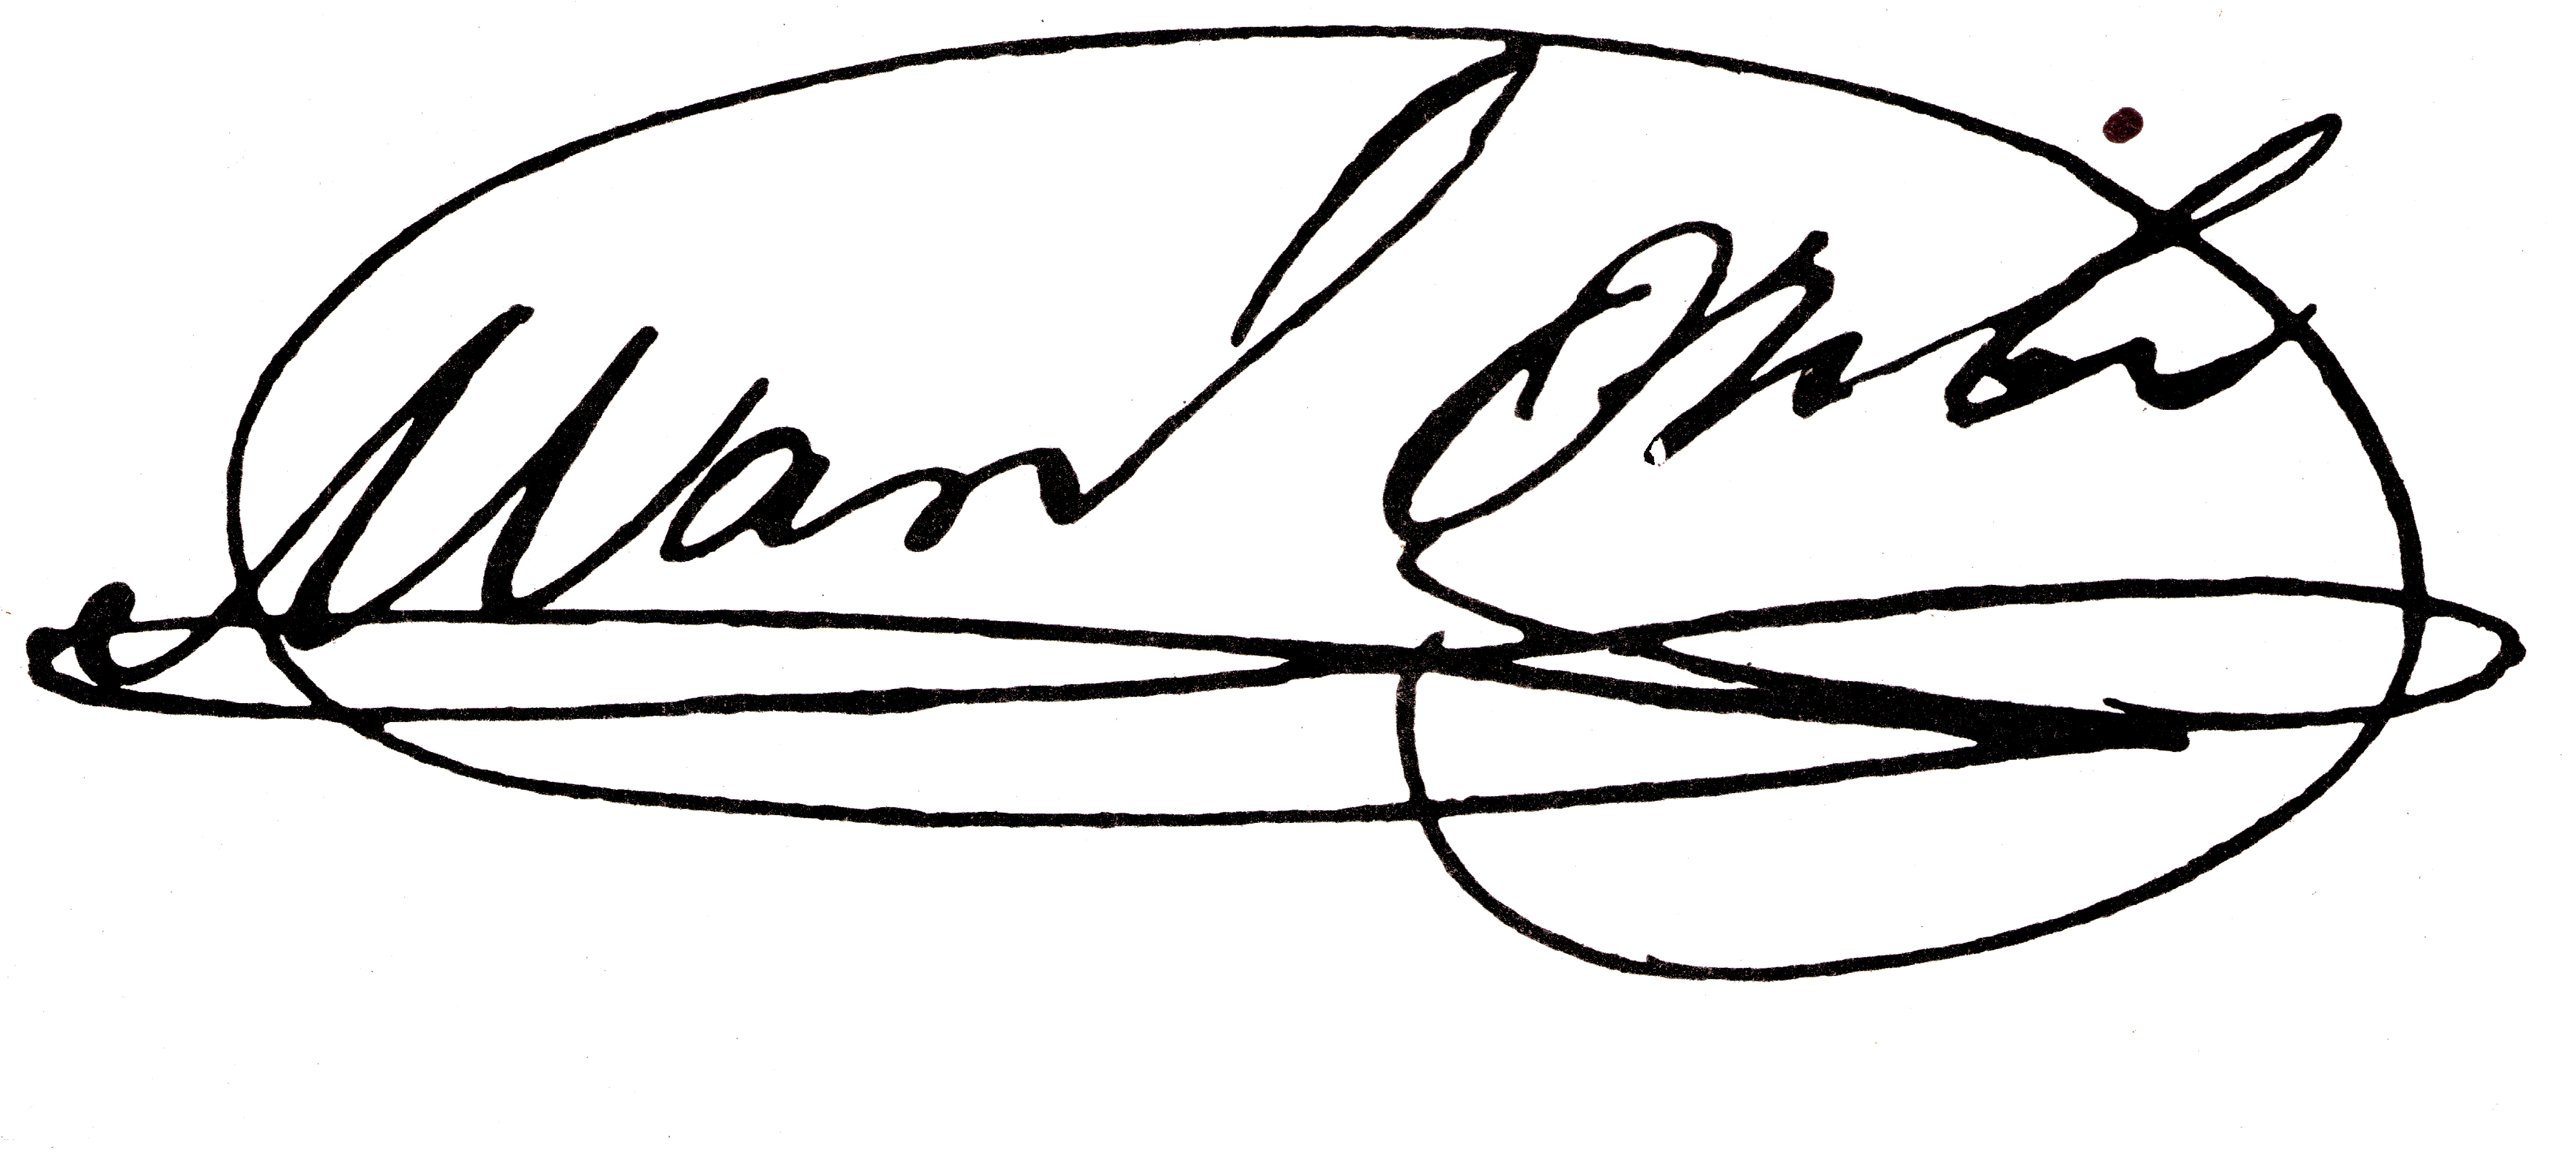
Signature of: manuel oribe